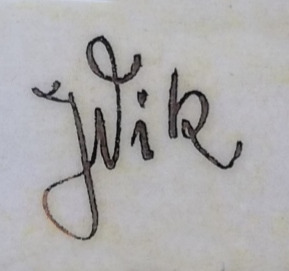
Signature of: josef vik